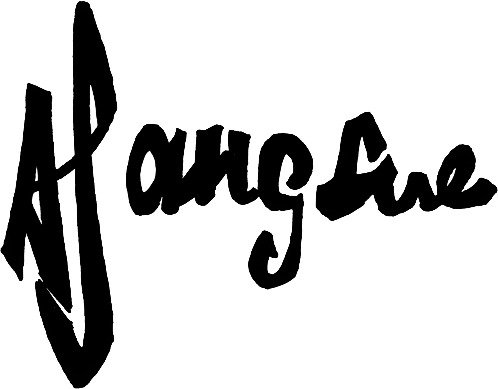
Signature of: andré sangsue